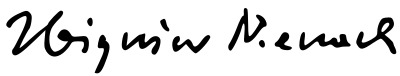
Signature of: zbigniew nienacki